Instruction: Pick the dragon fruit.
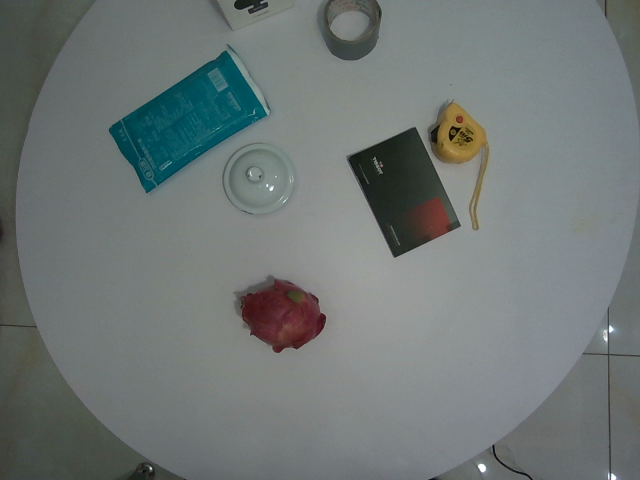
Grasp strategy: vertical